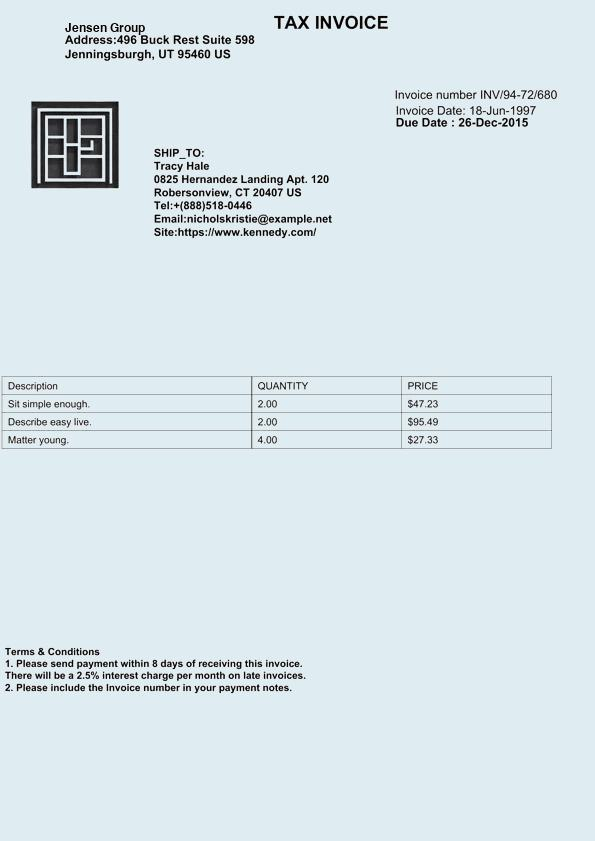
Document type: Invoice